Question: What is the address or location of the property listed in the document?
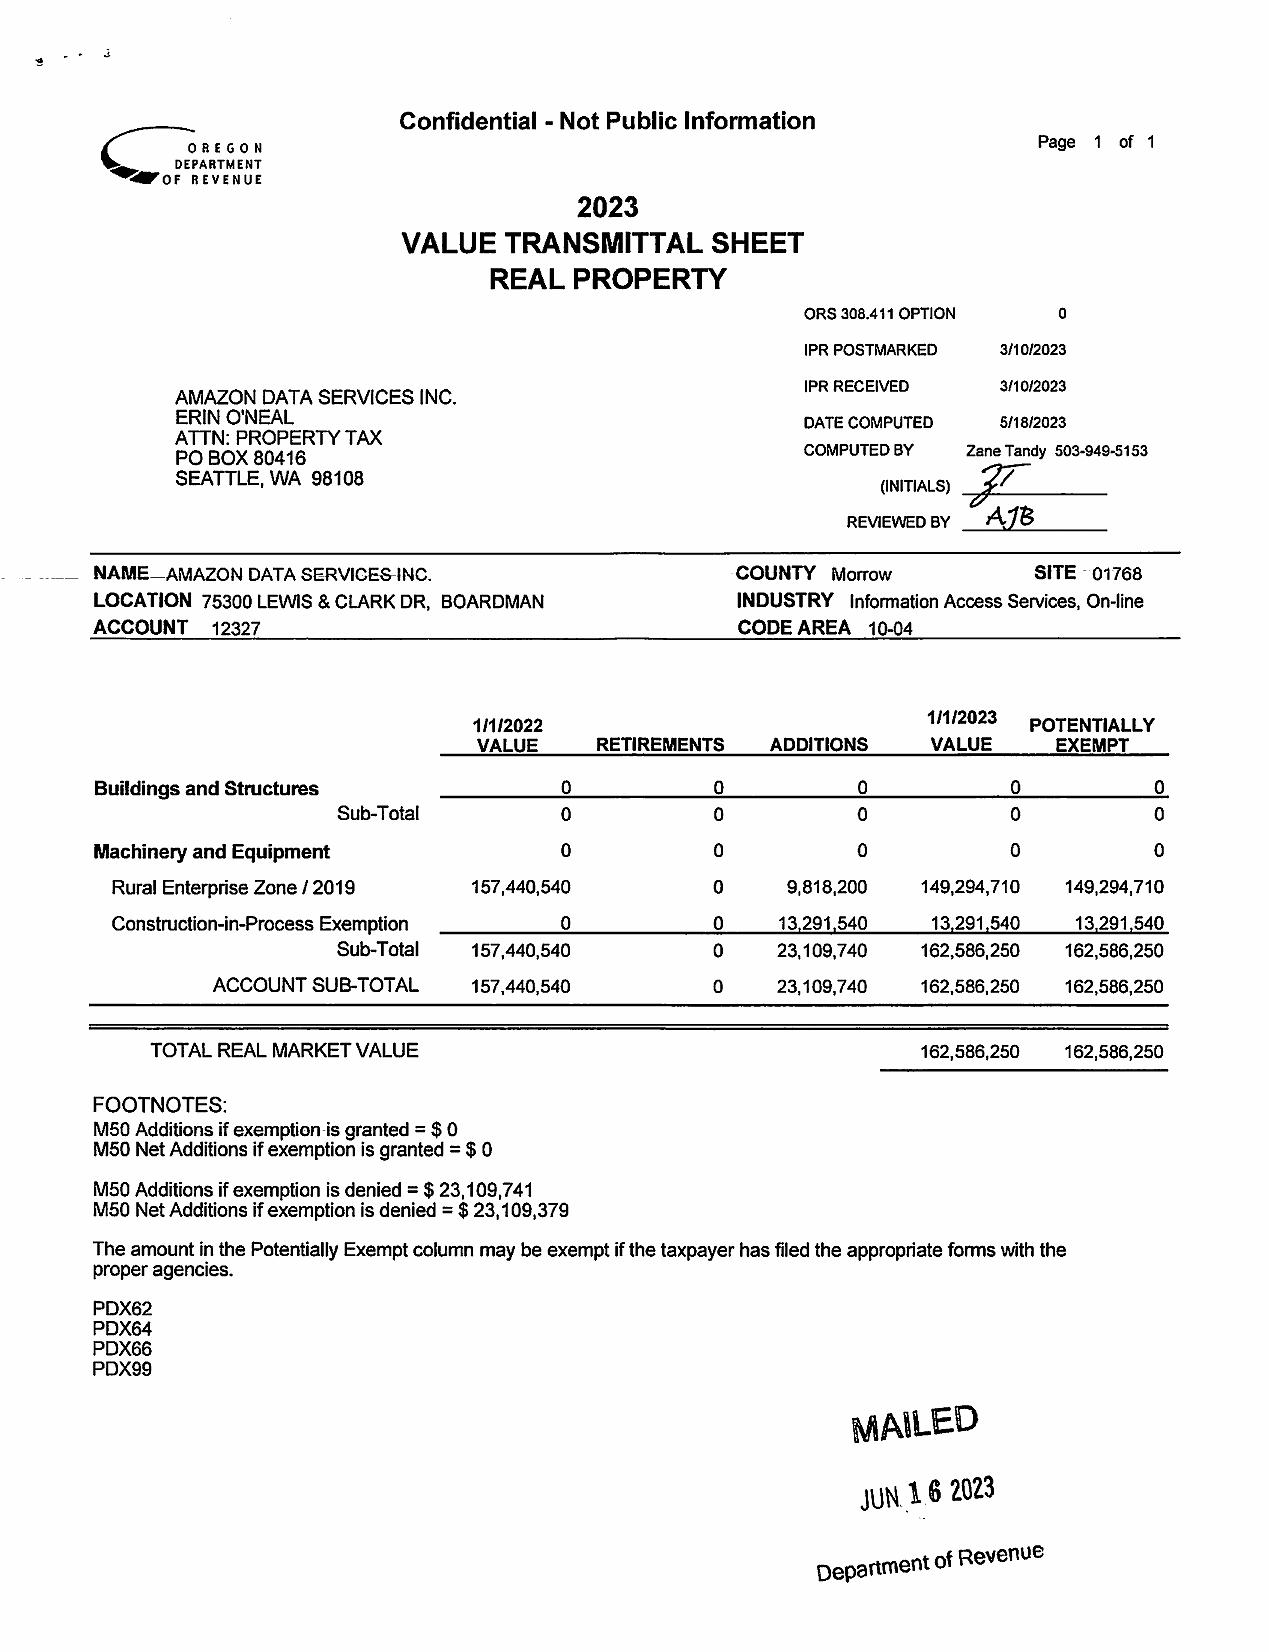
Answer: "75300 LEWIS & CLARK DR, BOARDMAN"